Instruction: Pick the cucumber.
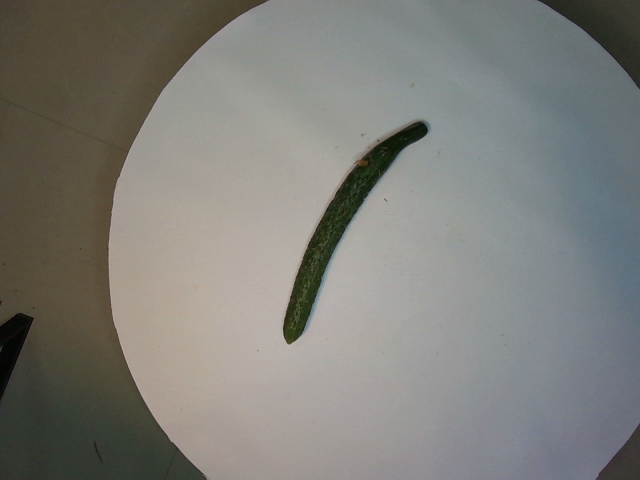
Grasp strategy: vertical